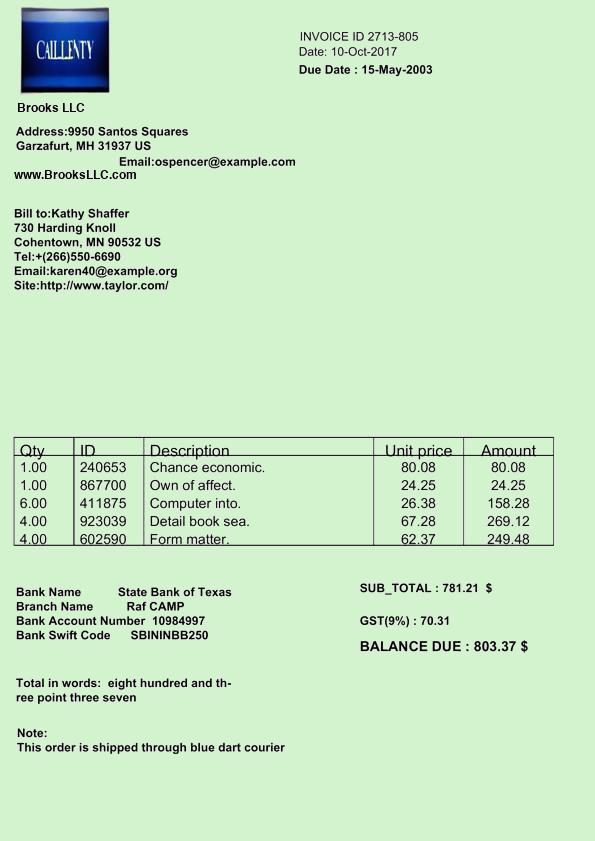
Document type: Invoice